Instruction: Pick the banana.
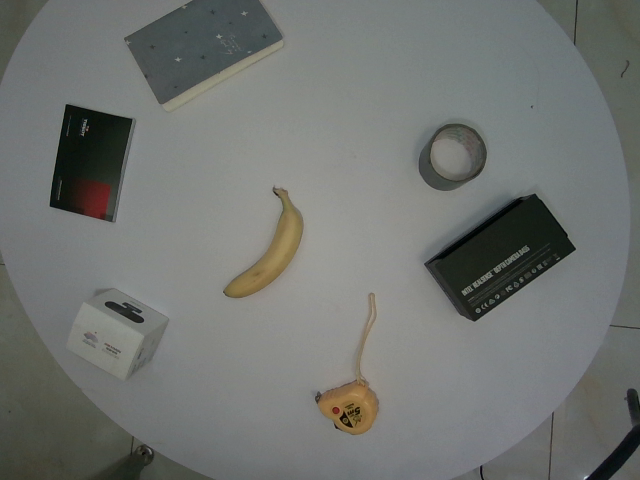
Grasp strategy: vertical